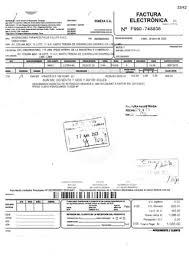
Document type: Invoice